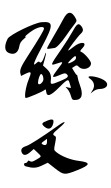
Signature of: sun yat sen